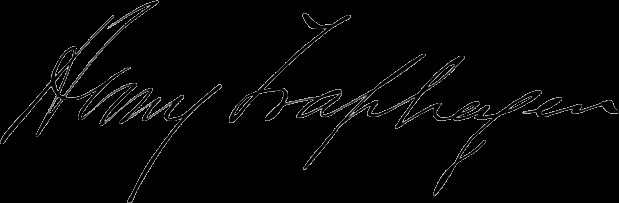
Signature of: henry traphagen